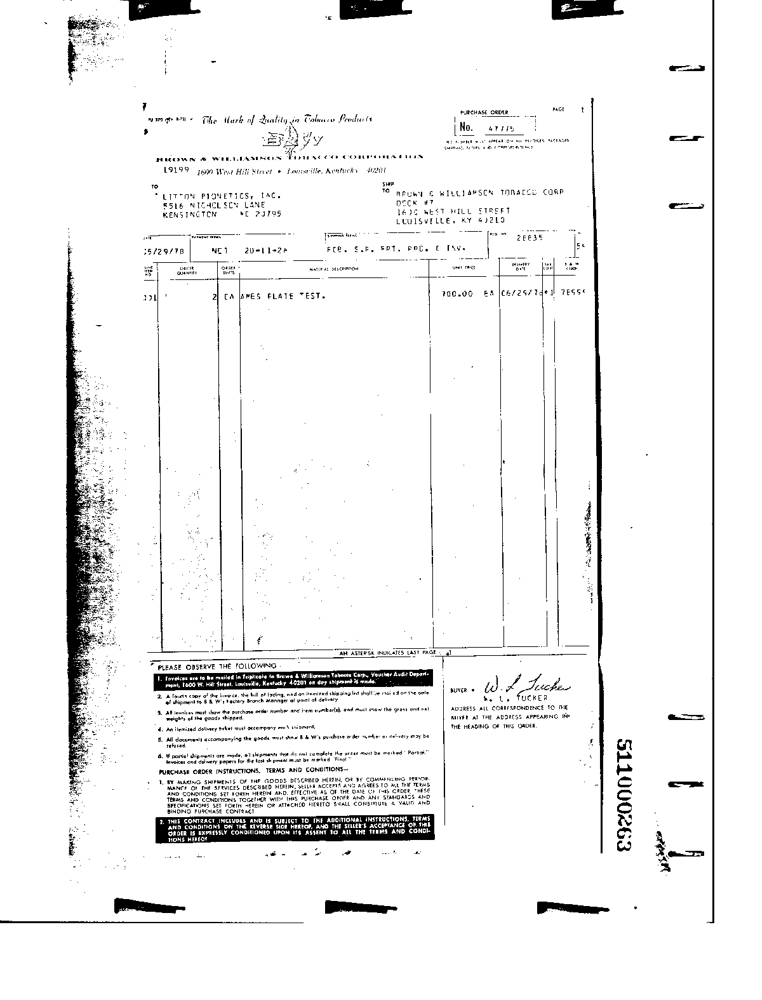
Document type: Invoice